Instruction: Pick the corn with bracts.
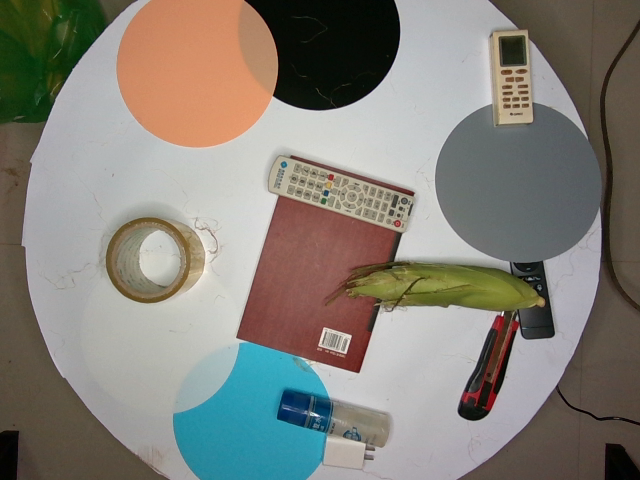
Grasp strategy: vertical